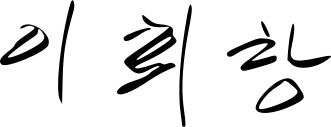
Signature of: lee hoi chang